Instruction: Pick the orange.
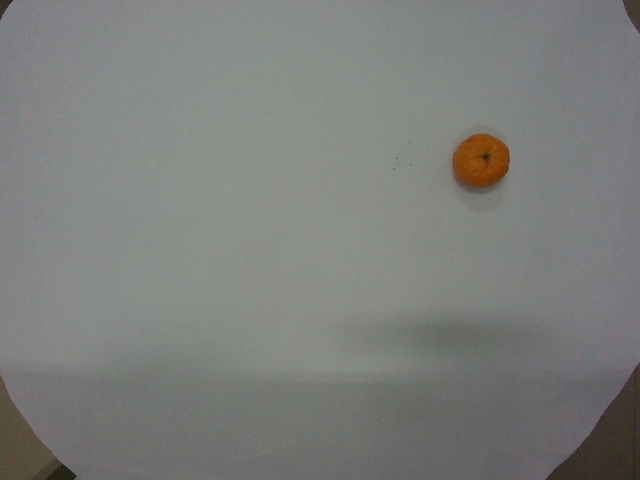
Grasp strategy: vertical